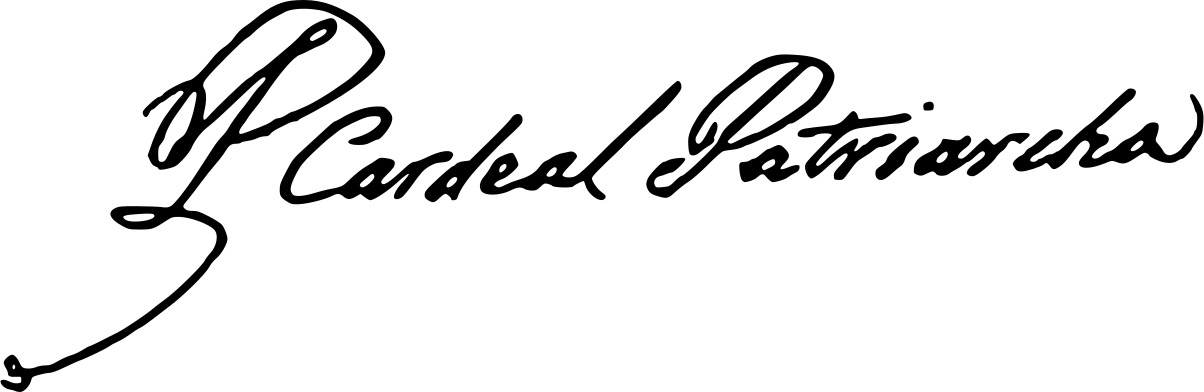
Signature of: patrício da silva